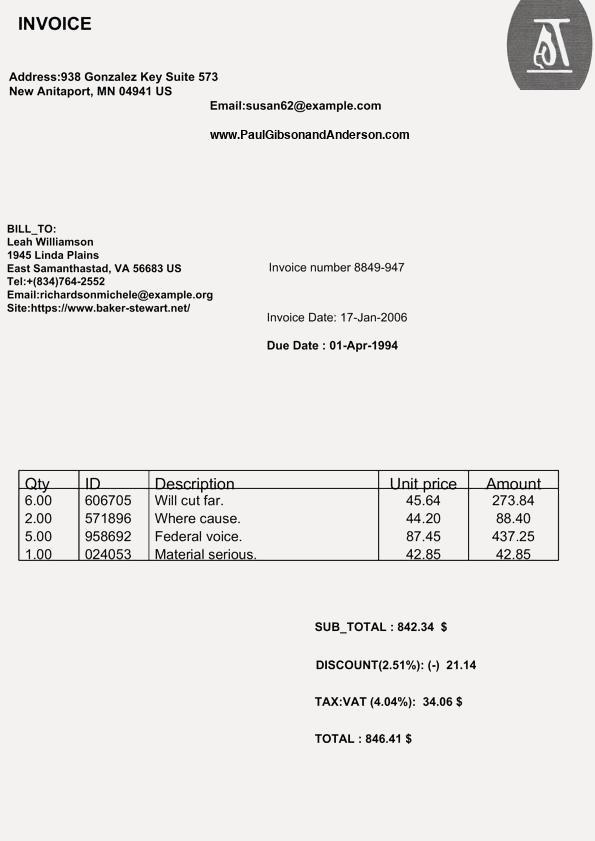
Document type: Invoice